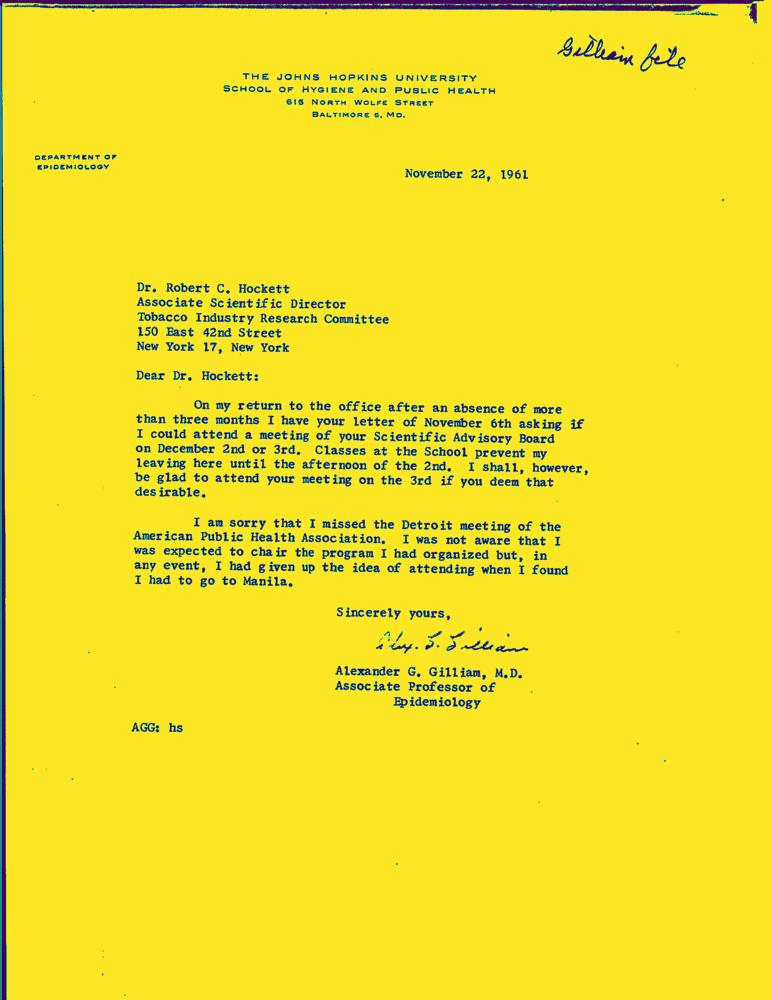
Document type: Letter-Doc